Question: What is the property identification or parcel number listed?
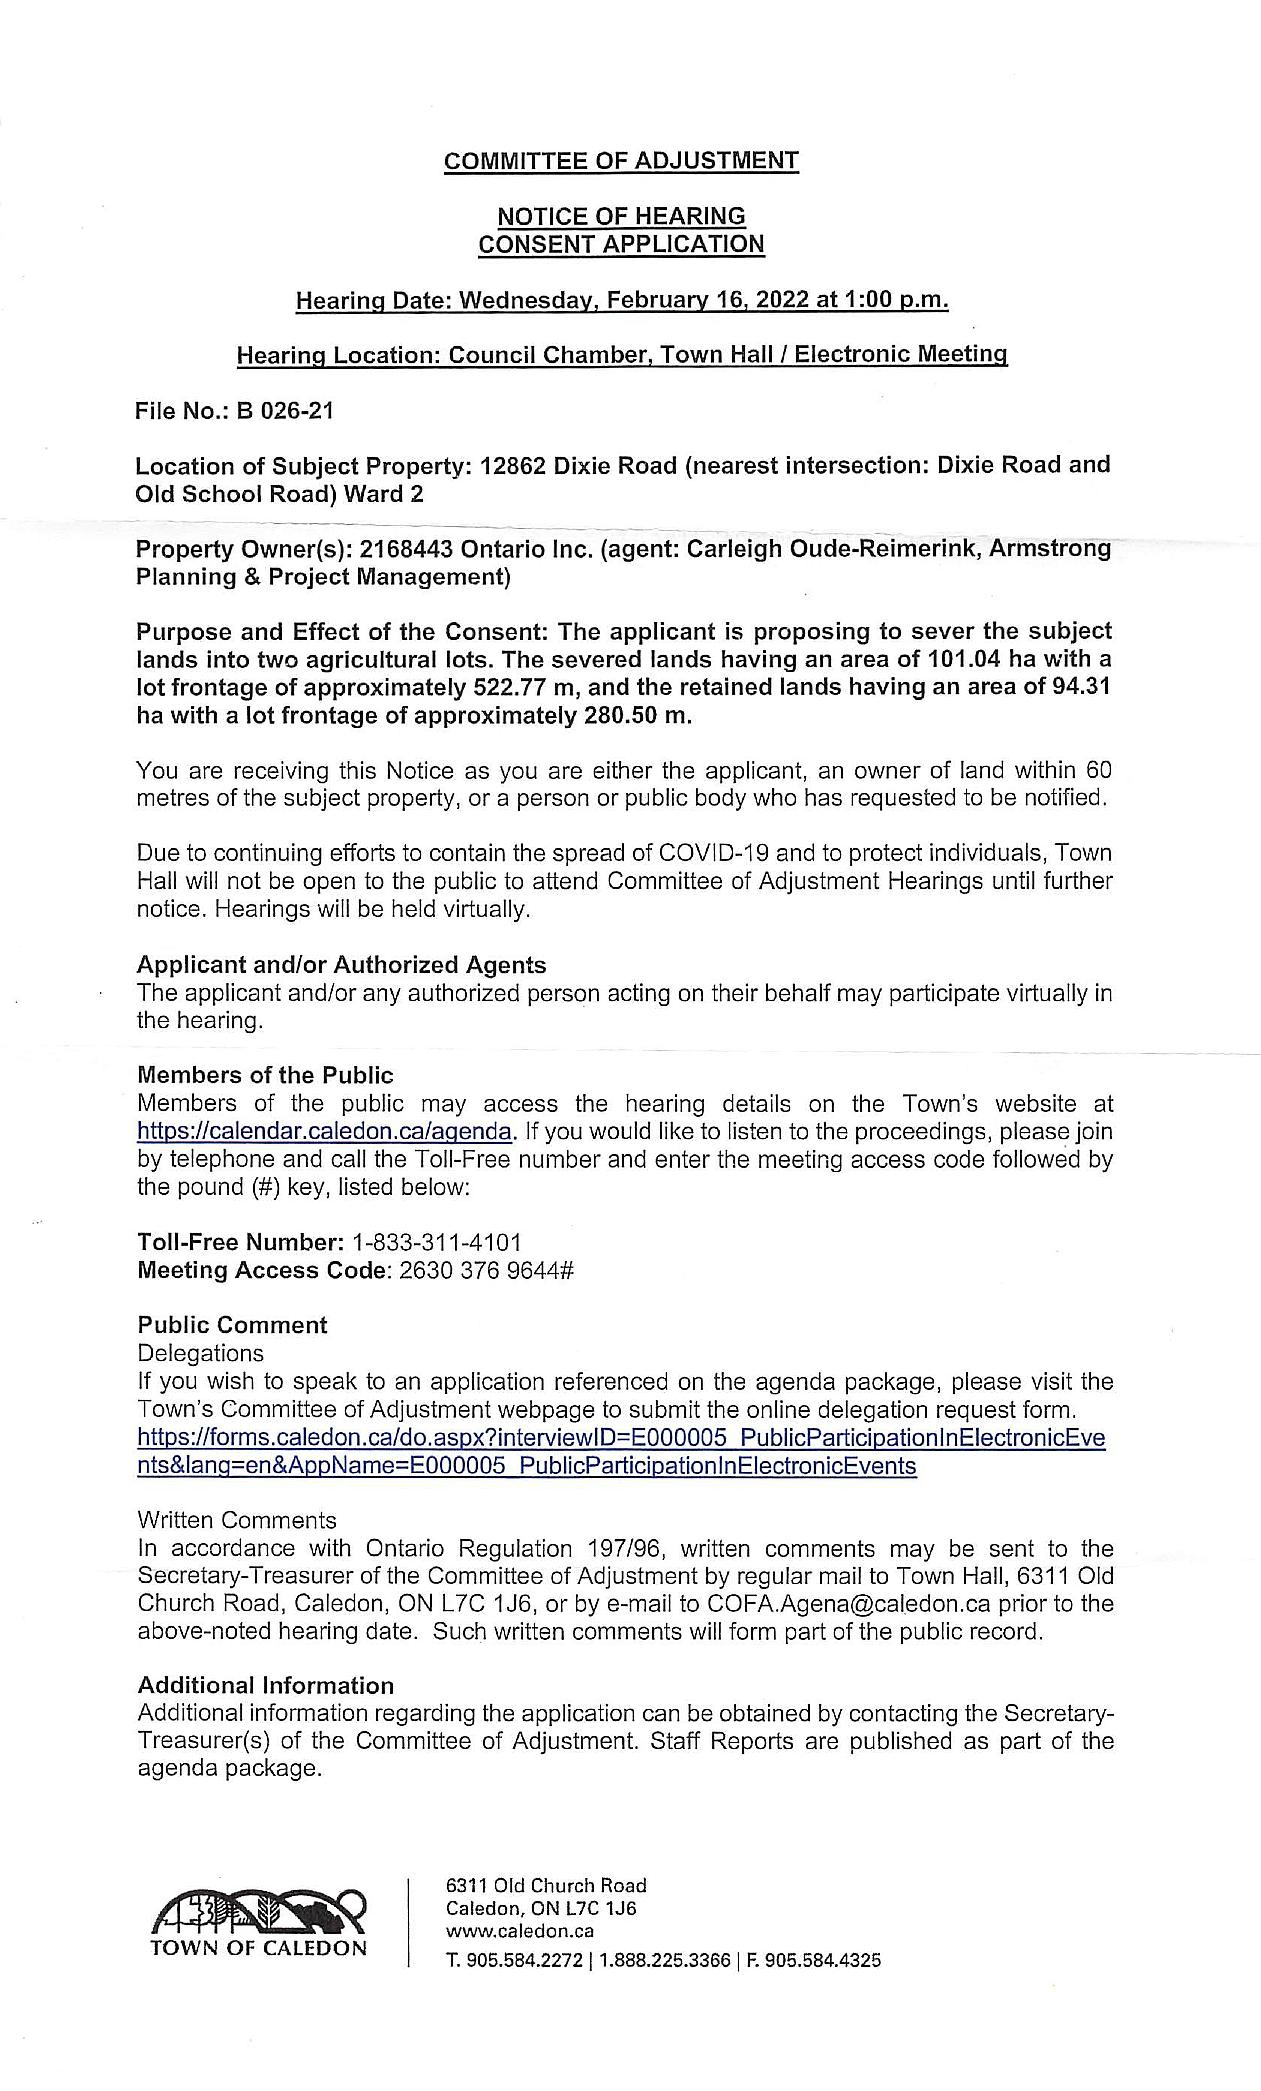
Answer: "B 026-21"